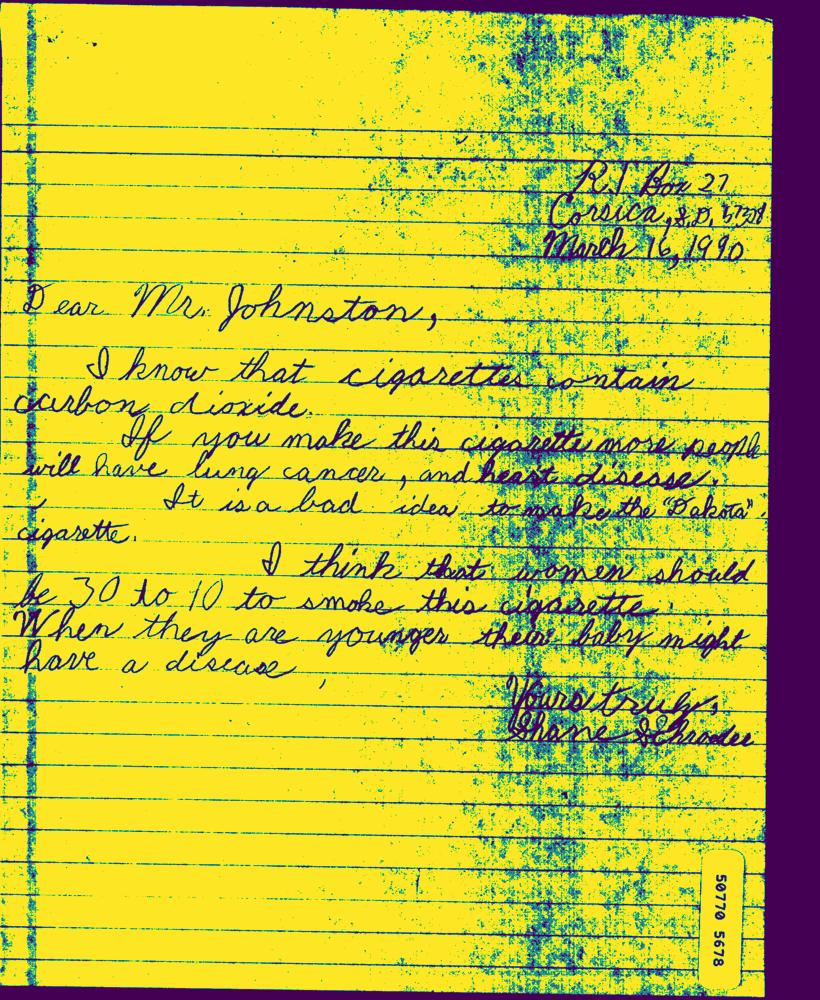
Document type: Hand-Written